Question: What is the assessed value of the property as noted in the document?
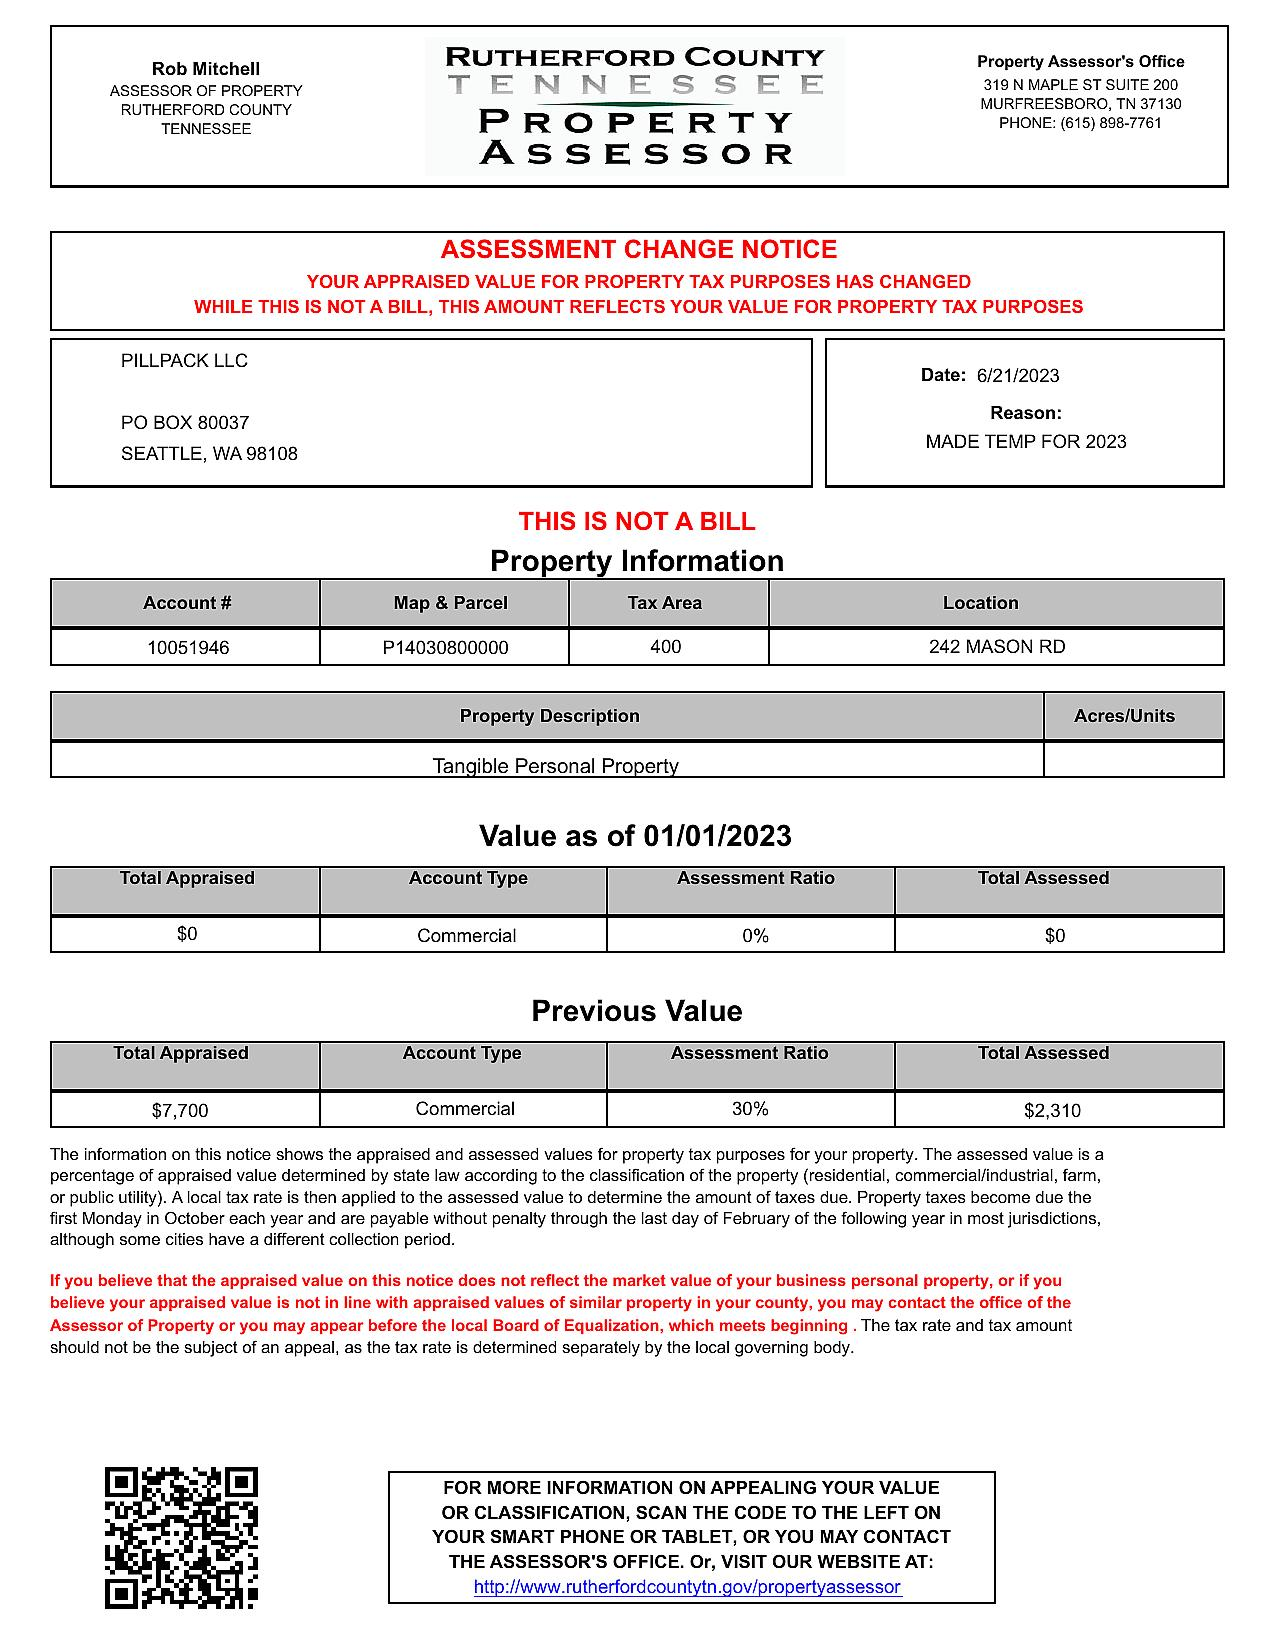
Answer: "$0 "